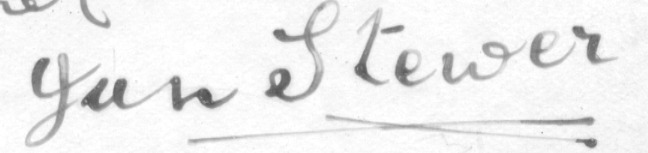
Signature of: jan stewer